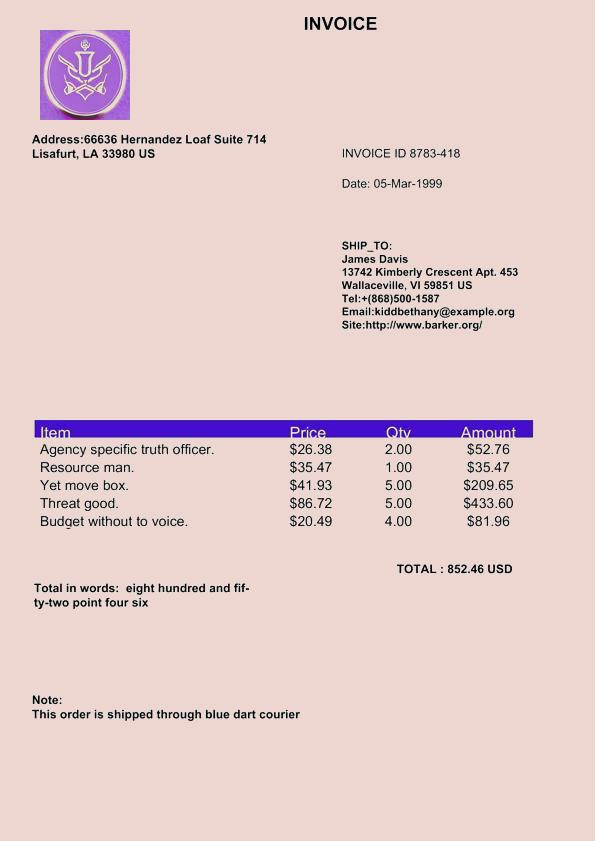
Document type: Invoice